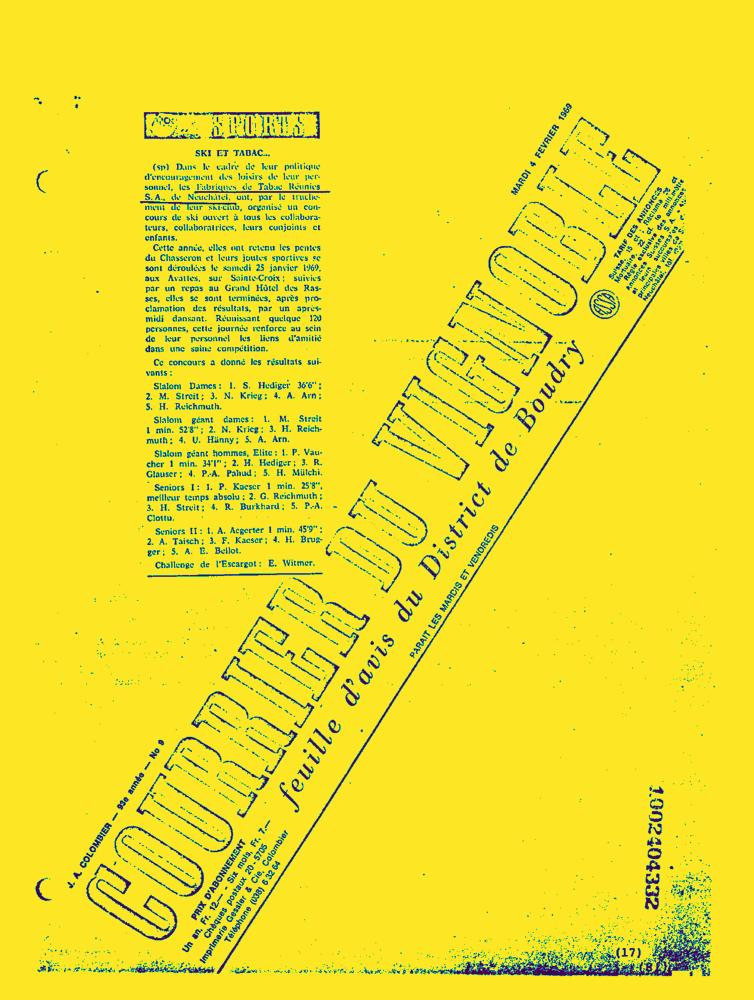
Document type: News-Article